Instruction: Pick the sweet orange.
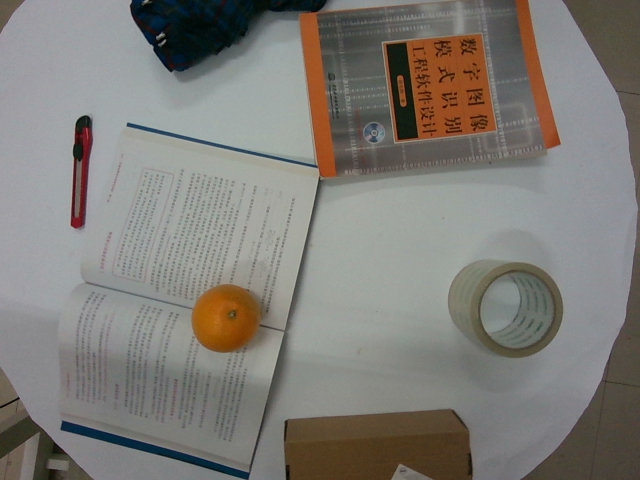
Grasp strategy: vertical